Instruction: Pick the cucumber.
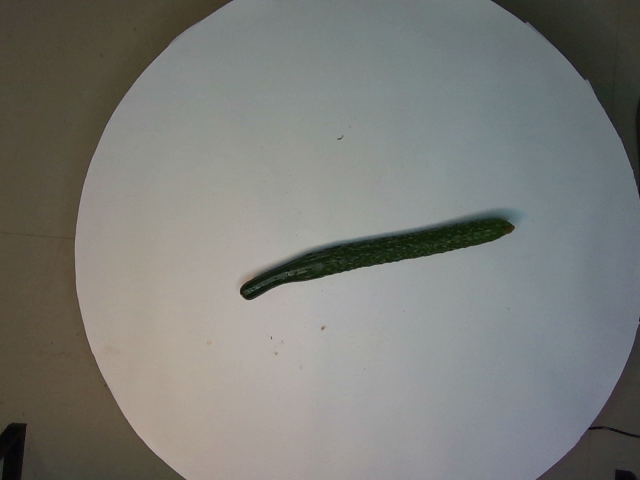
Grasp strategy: vertical